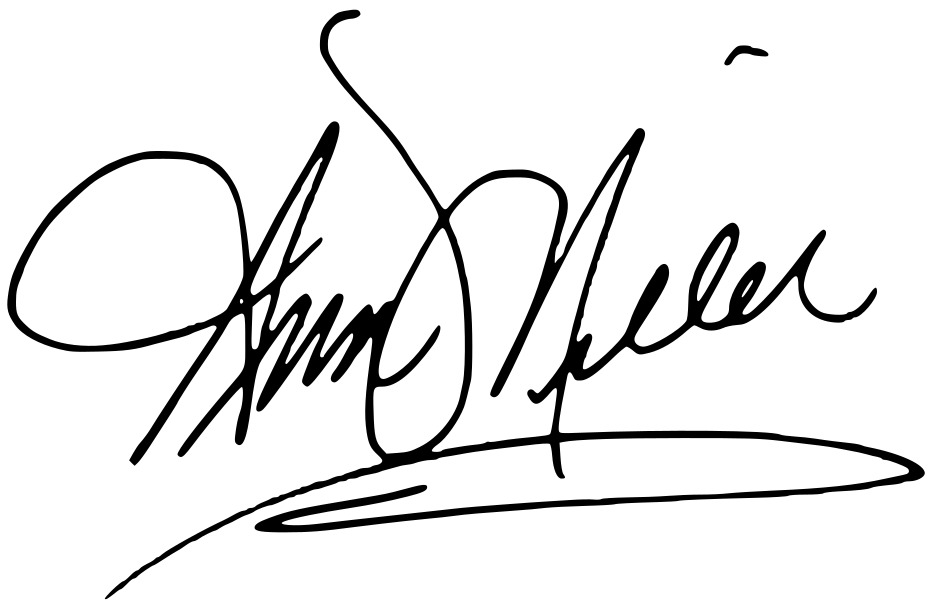
Signature of: ann miller